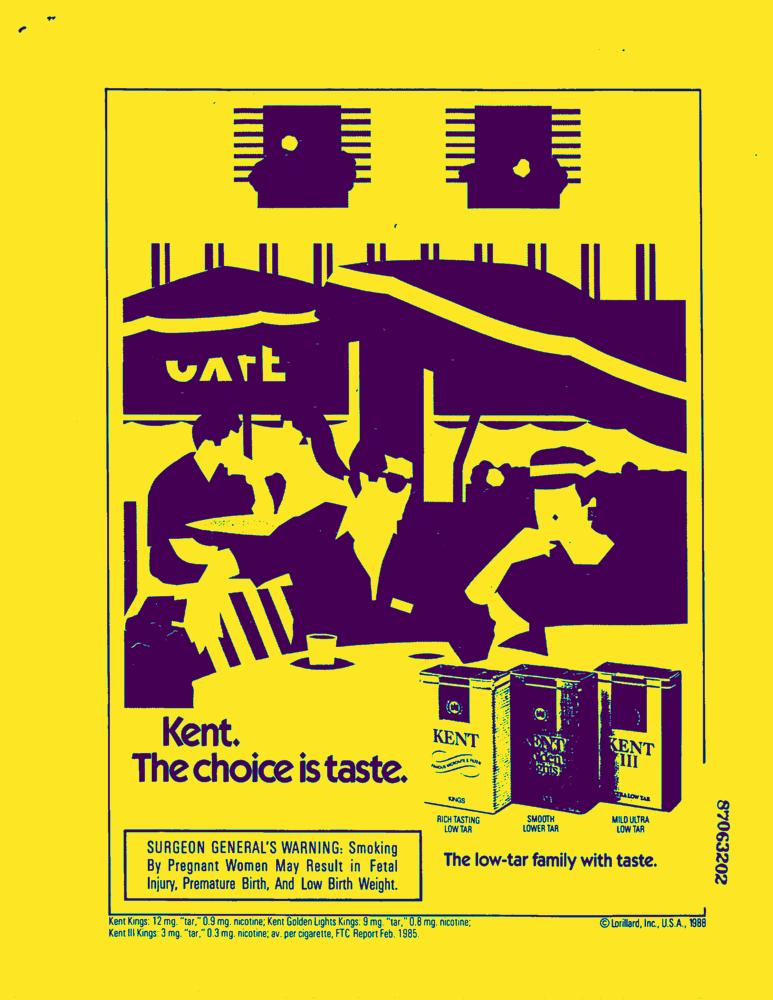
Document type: AD